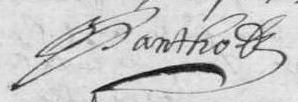
Signature of: germain panthot